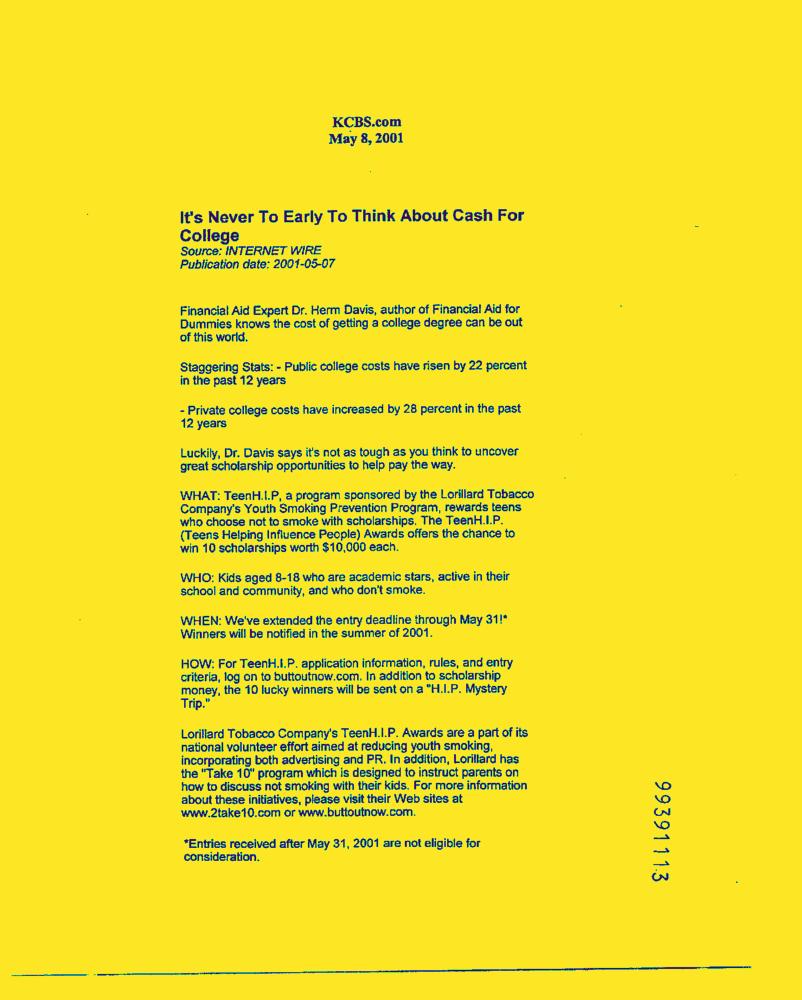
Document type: News-Article